Question: Explain the disease:
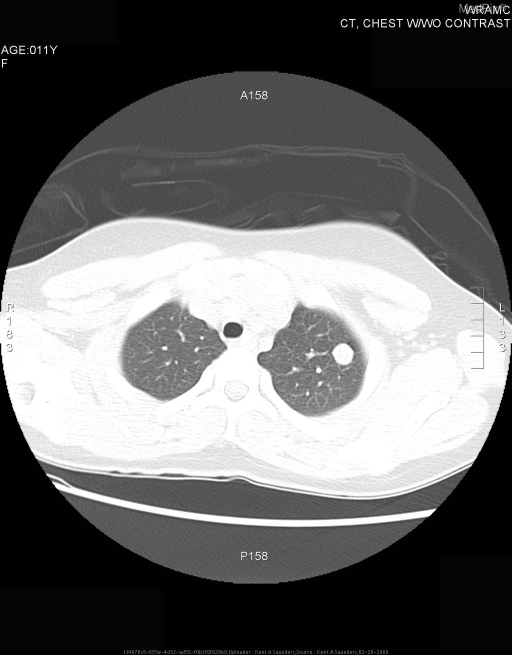
Answer: The disease is discussed as: One of the most common tasks in the daily life of a radiologist is assessing new solitary pulmonary nodules. By definition, a solitary pulmonary nodule is an opacity, 3 cm or less in diameter, without associated mediastinal lymphadenopathy or atelectasis. Lesions larger than 3 cm in diameter usually are defined as masses.   Most of these represent bronchogenic carcinomas. But even a smaller nodular opacity may represent a relatively early and potentially curable primary bronchogenic carcinoma. The task of the radiologist is to distinguish such a lesion from common benign causes of a pulmonary nodule, especially a granuloma or hamartoma. Proper evaluation is important so that expeditious surgical removal of a potentially curable bronchogenic carcinoma can be accomplished, while concomitantly avoiding unnecessary invasive procedures for the benign conditions. In some surgical series, <50% of resected nodules are due to a malignant neoplasm.
The initial evaluation of the suspicious nodule should begin with a comparison of any obtainable previous chest radiographs. Absence of growth for two years generally is indicative of a benign lesion.

Lesion calcium and contour are important clues to the nature of a solitary pulmonary nodule.  Calcium is easy to recognize when it is deposited in a distinctive pattern—such as a central nidus, in concentric rings, or in a popcorn-like configuration—because of the contrast difference with noncalcified areas of the nodule. But it is much more difficult to ascertain when the calcium is distributed diffusely throughout the lesion in a homogeneous fashion. Since density on a radiographic film is an imprecise parameter, the determination of the calcium content of a nodule that appears homogeneous on standard radiography is often quite subjective.

In most situations when the plain chest radiograph demonstrates a suspicious nodule, CT should be used because it is the most effective, objective, and widely available radiologic technique to further assess the nature (shape, borders, and density) of a presumed solitary pulmonary nodule. Furthermore, simultaneous assessment of the mediastinum and chest wall is achieved, along with comprehensive evaluation of both lungs. Not infrequently, other pulmonary nodules are detected in the patient suspected to have a single lesion on chest radiography. The alternatives generally available besides CT are surgical resection via thoracotomy or thoracoscopic wedge resection, needle biopsy, or the much less desirable approach of obtaining frequent serial radiographs to monitor possible growth of the lesion.

The basic assumption underlying the use of CT densitometry is that the presence of calcification in a well-circumscribed pulmonary nodule is a strong indicator of a benign lesion because granulomas contain greater amounts of calcium much more frequently than malignant neoplasms. Obviously, CT would not be warranted in an attempt to distinguish a benign granuloma from a metastasis in a patient who has had a primary osseous or soft-tissue sarcoma (e.g., osteosarcoma or chondrosarcoma) or a mucin-producing adenocarcinoma (e.g., colon, ovary, or breast) that might calcify. Also, metastases that have a propensity to bleed (e.g., choriocarcinoma or melanoma) may have higher CT numbers than soft tissue because of fresh hemorrhage or calcification induced by prior bleeding, but such lesions almost always have irregular margins.
Occasionally, other features are detected that permit confident diagnosis of a benign lesion, such as lucent areas of fat within the nodule consistent with a hamartoma. Adjacent small satellite nodules suggest a benign etiology, most typically granulomatous infection. Lesions that are not truly nodular on CT, but rather linear or ovoid, also are usually benign.

While there are no pathognomonic radiologic features of a malignant pulmonary lesion, thin section CT may strongly suggest that a small peripheral nodule represents a primary lung carcinoma. An outer margin that has a spiculated interface with lung or is hazy and less dense than centrally due to lepidic growth favors a malignant neoplasm. An endobronchial component, convergence with a peripheral pulmonary vein, or focal pleural retraction toward the lesion are additional signs suggesting a malignant lesion. A heterogeneous internal composition, especially with small areas of necrosis, supports the diagnosis of a carcinoma. Small air bronchograms, or focal bubble lucencies (air bronchiolograms), in a poorly marginated pulmonary nodule are more common in a malignant lesion, especially bronchioloalveolar cell carcinoma, and sometimes lymphoma; however, these findings may also occur in benign inflammatory masses. If the lesion is probably malignant, a subsequent or preceding standard post-contrast-enhanced CT examination of the thorax and upper abdomen should be obtained for comprehensive staging, including a search for additional lung lesions.

The margins of the lesion must be relatively smooth in order to confidently diagnose a benign lesion, since a small percentage of primary bronchogenic carcinomas may contain foci of dystrophic calcification. Such calcification, usually eccentric and stippled, is most typically found in larger lesions that almost always have markedly irregular margins. Relatively large and central carcinoid tumors also may contain foci of calcification; a clue to the proper etiology is their central location immediately adjacent to a secondary bronchus. Most calcified granulomas are in the periphery of the lung. Hamartomas, which also may be peripherally located, can contain calcification. It is sometimes characteristically popcorn or chondroid-like, and at times may be detected in conjunction with fat in the lesion.

Because thinly collimated scans are noisier and subject to greater statistical variation and it is known that malignant neoplasms may contain calcification, it is generally judicious to obtain follow-up chest radiographic study in 3 to 6 months to corroborate that the calcified nodule depicted on CT has a stable growth pattern.

The presence or absence of enhancement after intravenous contrast administration may contribute further data in predicting the etiology of a well-circumscribed homogeneous nodule that remains indeterminate.  Similarly, FDG PET imaging, which assesses metabolic activity, may have equivalent or superior efficacy in separating a benign from a malignant nodule.